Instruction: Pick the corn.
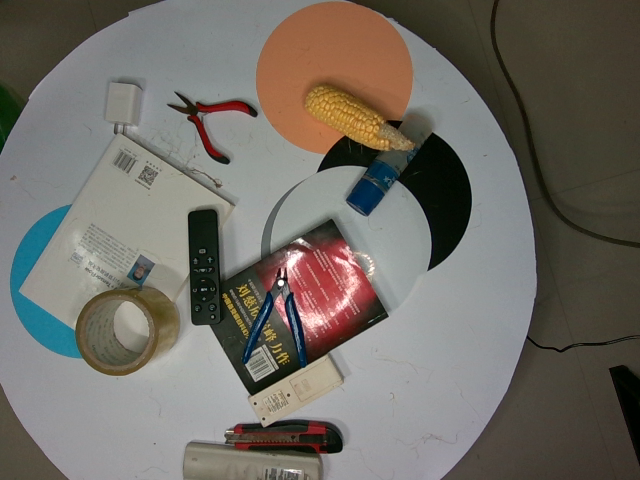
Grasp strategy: vertical